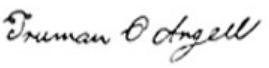
Signature of: truman o angell